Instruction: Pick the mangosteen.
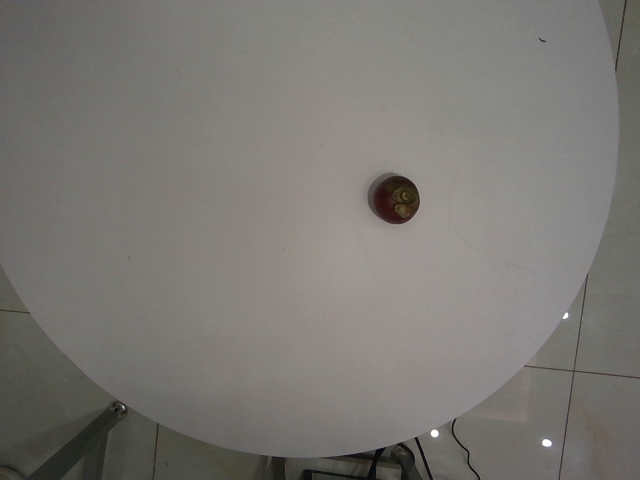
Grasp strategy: vertical